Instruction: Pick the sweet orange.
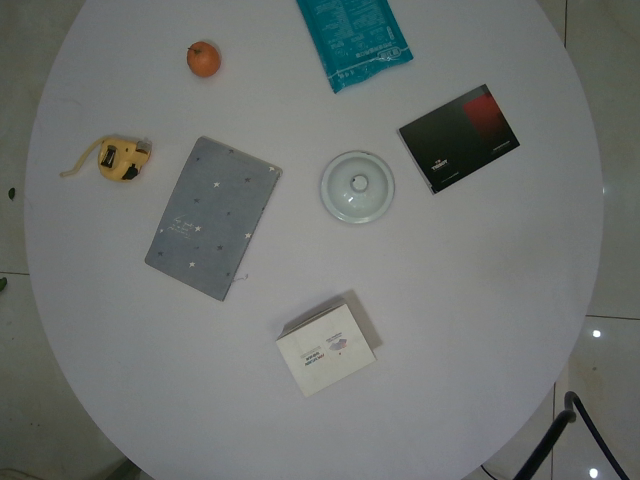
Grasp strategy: vertical